Question: What are the imaging findings?
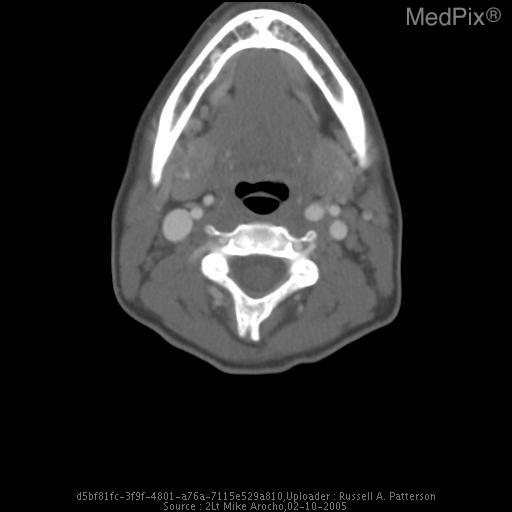
Answer: The imaging shows •  CXR: Enlargement of the right paratracheal stripe (8mm).
•  CT, neck:  2.4 x 2.4 cm mediastinal mass (enlarged lymph node) CT Slice Image (Axial)- enlarged lymph nodes, both sides of neck.